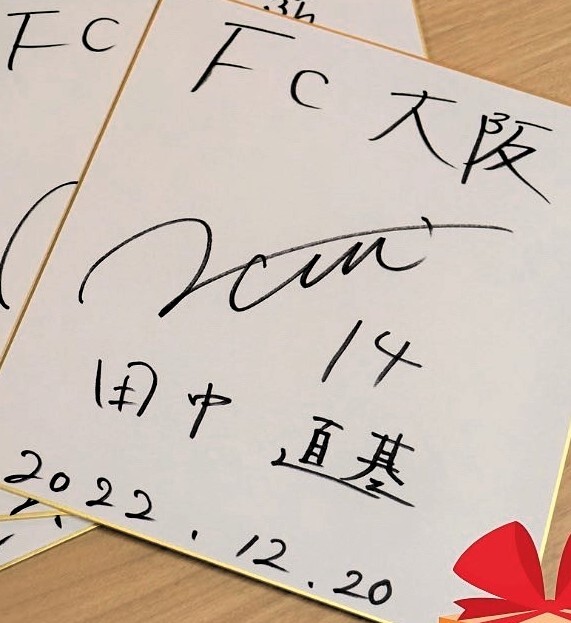
Signature of: naoki tanaka